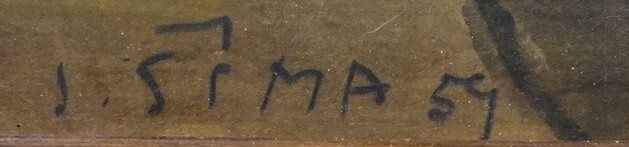
Signature of: josef šíma